Question: What type of tax is indicated in the document, personal property or real estate?
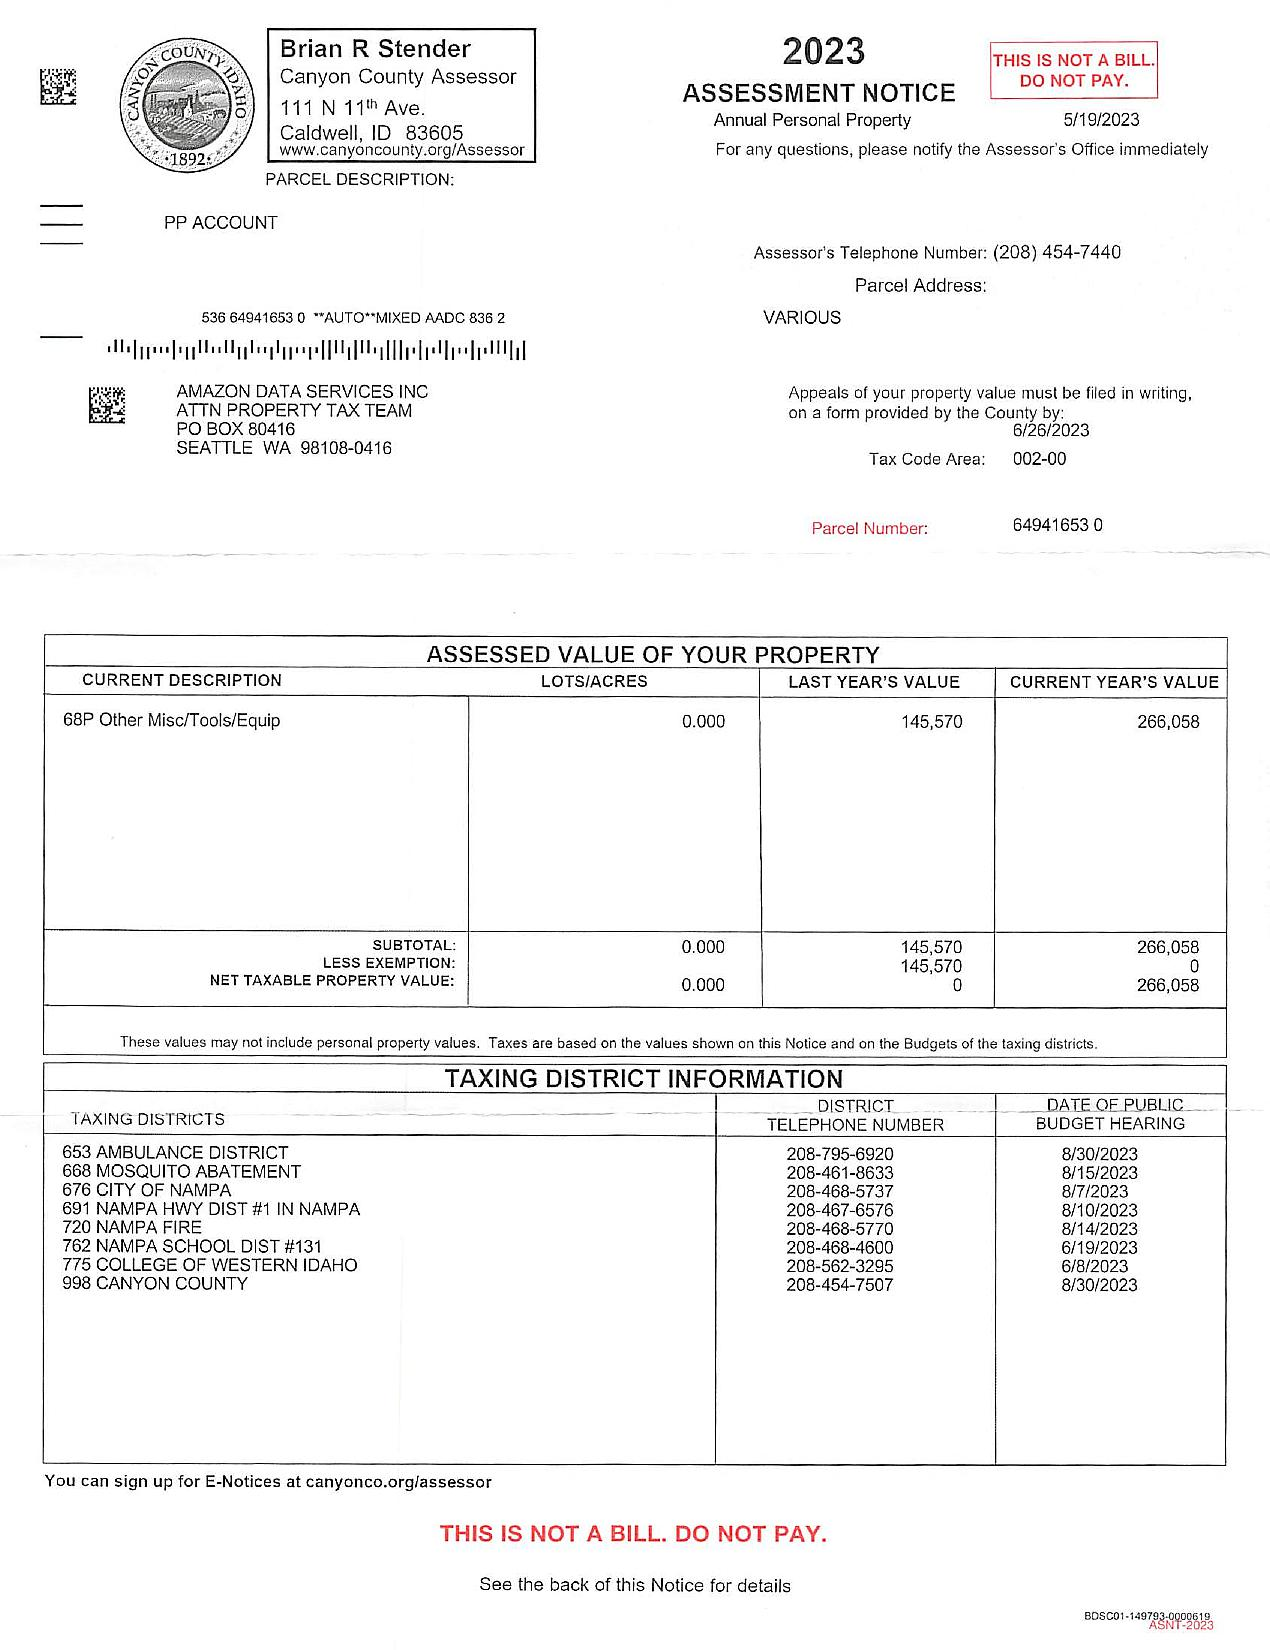
Answer: "Annual Personal Property"